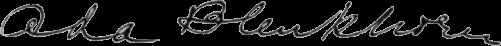
Signature of: ada jane blenkhorn